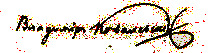
Signature of: vladimir kovalevsky